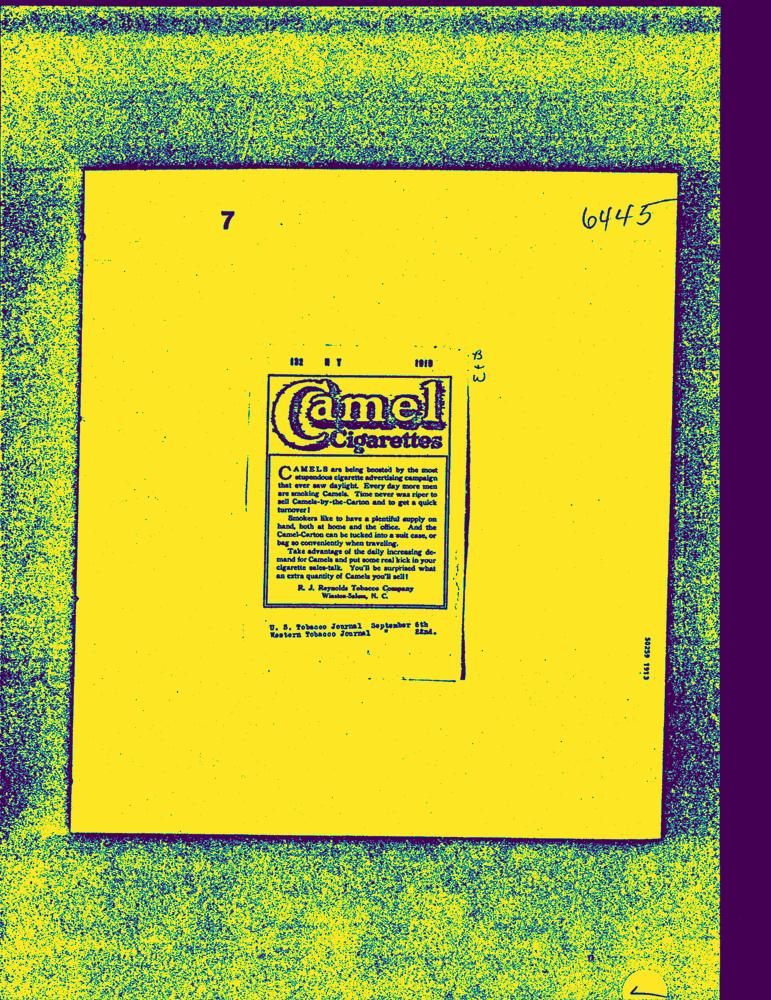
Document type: AD